Question: What could the diagnosis suggest?
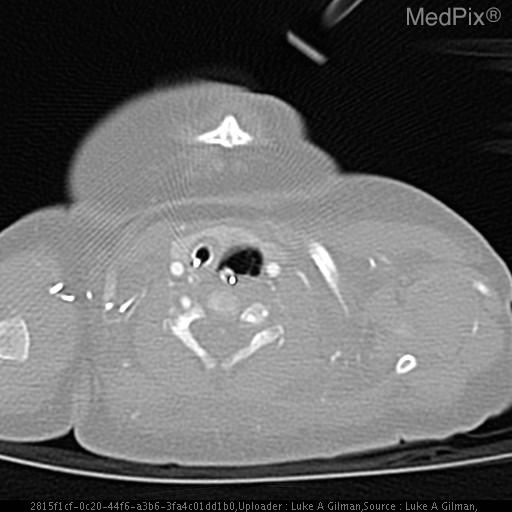
Answer: The possible diagnosis includes •  PHAVER Syndrome
•  Patau Syndrome (T13)
•  Edward's Syndrome (T18)
•  Tracheoesophageal Fistula
•  VACTERL Syndrome.